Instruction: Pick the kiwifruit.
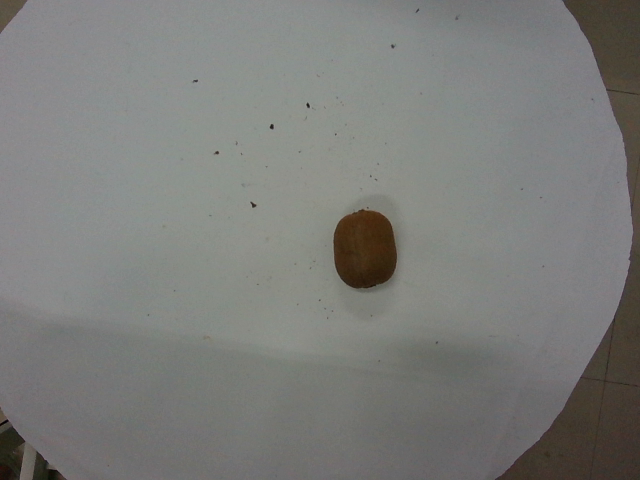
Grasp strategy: vertical